Extract the amount written in words, the amount in digits, the name of the payee, the date on the cheque, and the bank's name from the image.
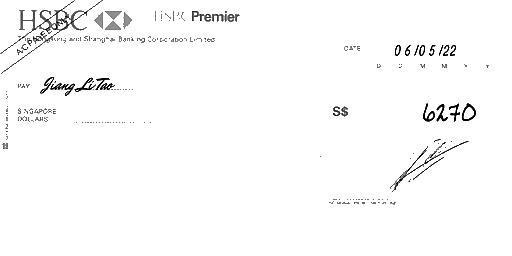
amt_in_words:
amt_in_figures: 6270
payee_name: Jiang Li Tao
bank_name: HSBC
cheque_date: 06/05/22